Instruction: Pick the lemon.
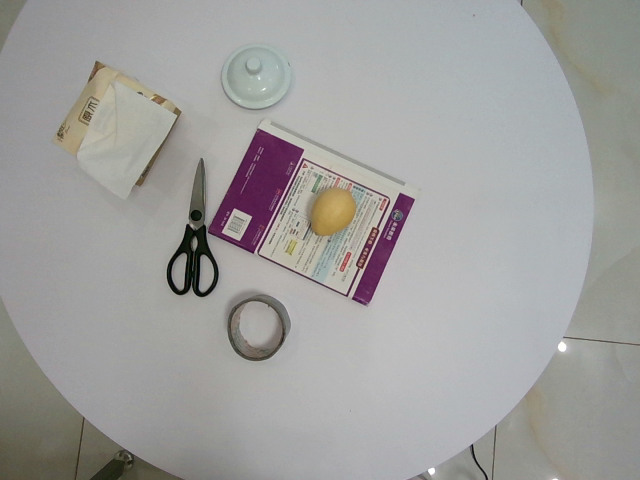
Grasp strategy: vertical